Question: What is the potential diagnosis?
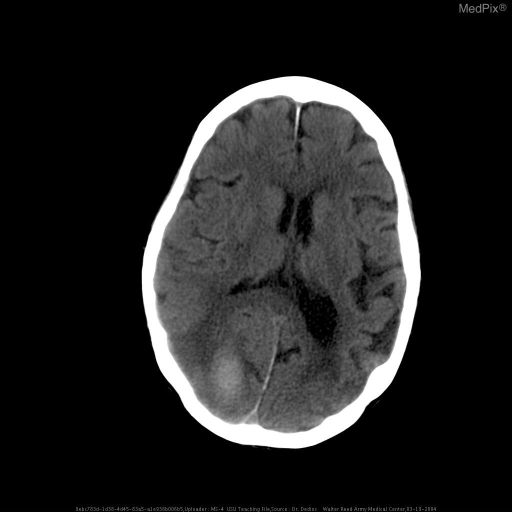
Answer: The possible diagnosis includes Vascular malformation
Hypertensive hemorrhage
Amyloid angiopathy
Metastatic disease (e.g. renal, lung etc.)
Occult trauma.